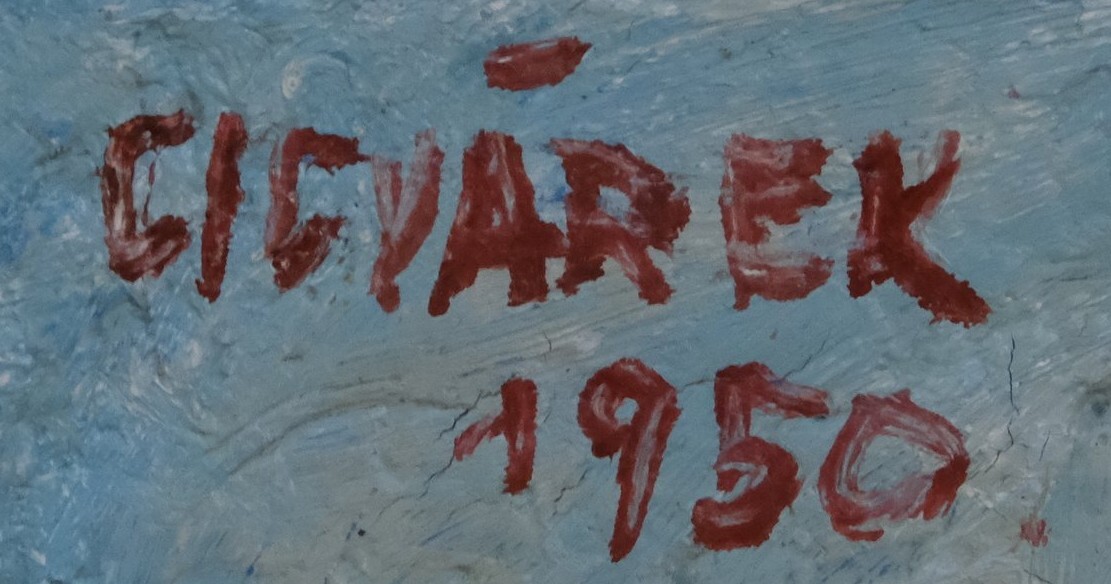
Signature of: miloslav cicvárek